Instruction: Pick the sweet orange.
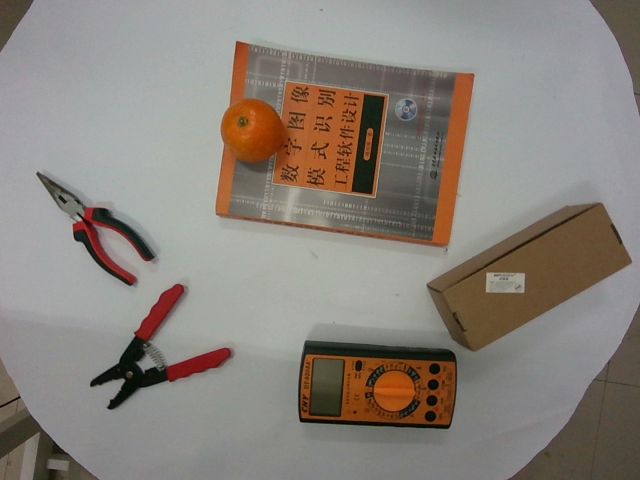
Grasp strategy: vertical